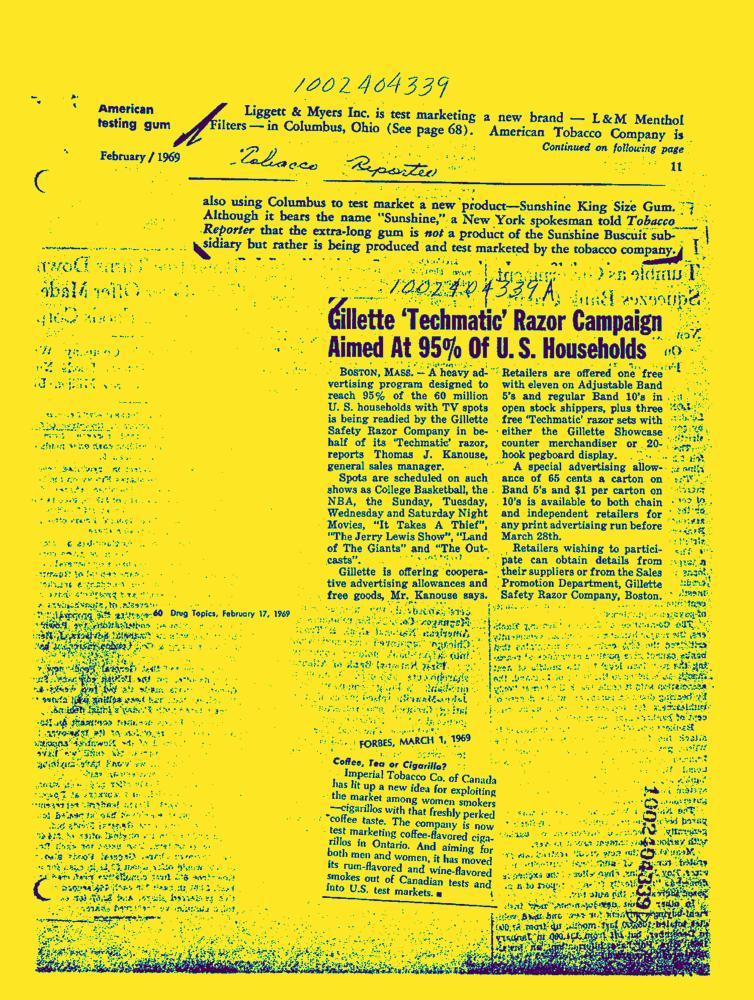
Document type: News-Article